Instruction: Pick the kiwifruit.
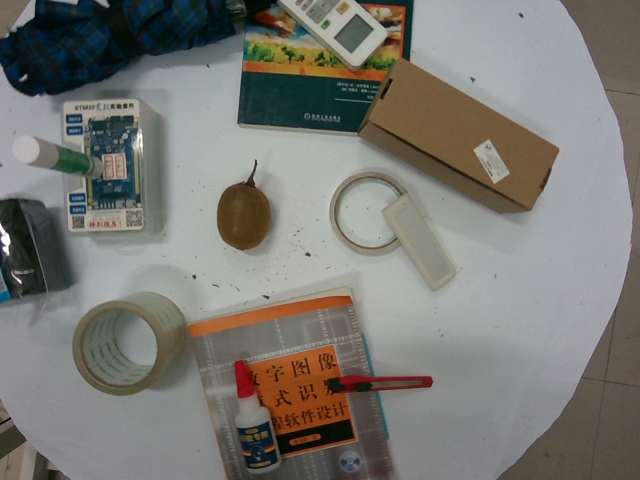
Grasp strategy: vertical